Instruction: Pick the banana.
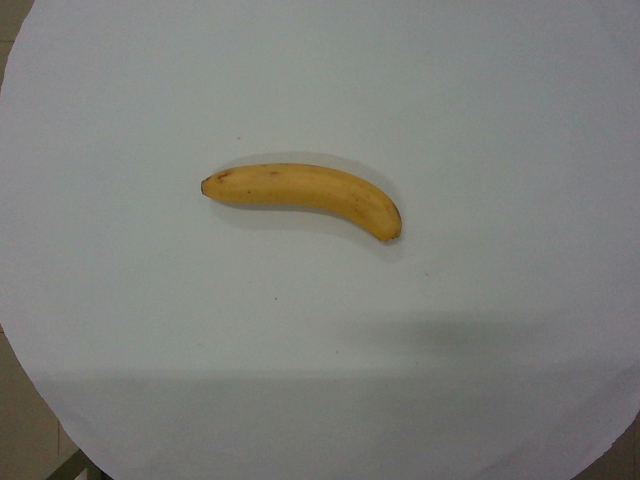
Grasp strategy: vertical